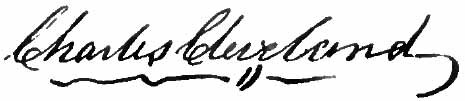
Signature of: charles cleveland